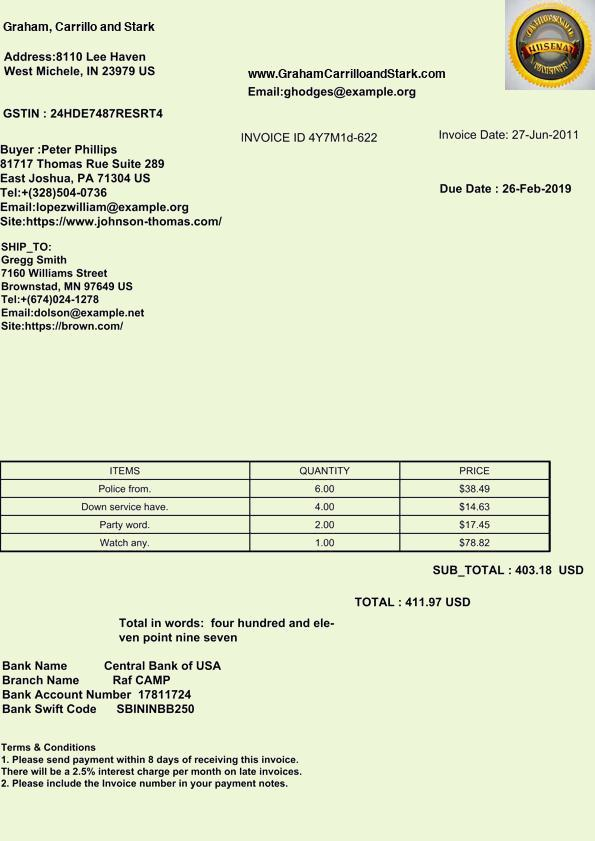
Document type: Invoice